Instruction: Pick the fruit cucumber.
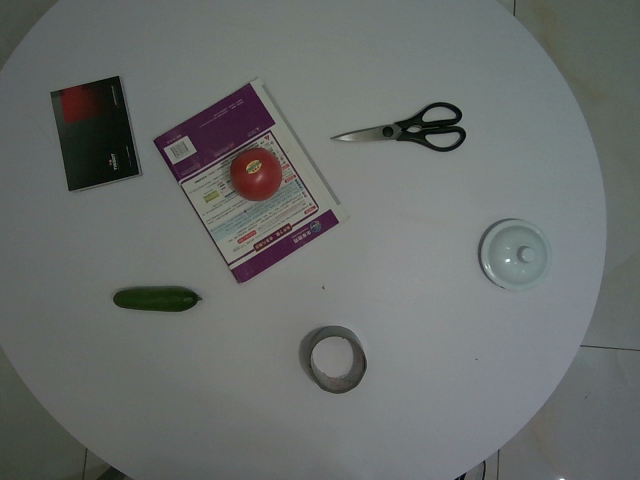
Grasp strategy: vertical